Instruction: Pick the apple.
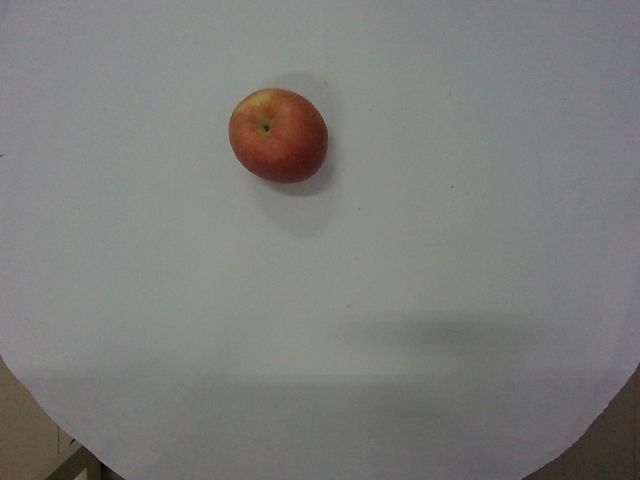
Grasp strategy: vertical